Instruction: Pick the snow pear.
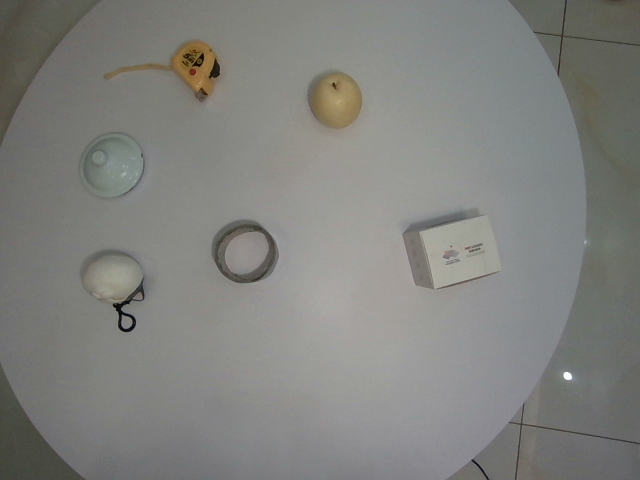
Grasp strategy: vertical